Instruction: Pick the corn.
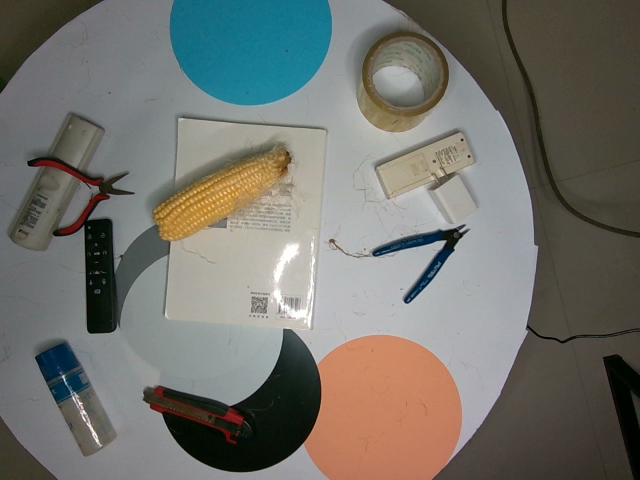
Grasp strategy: vertical